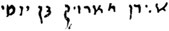
Signature of: aaron of york